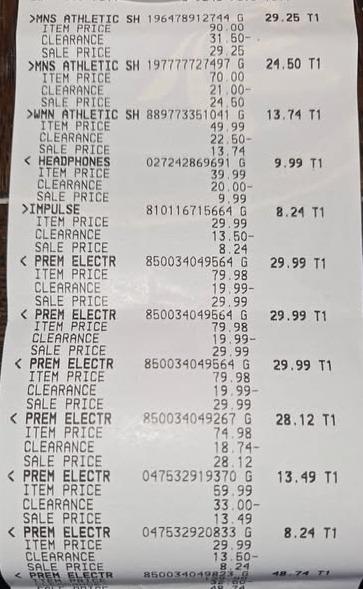
>MNS ATHLETIC SH 196478912744 G 29.25 T1
ITEM PRICE 90.00
CLEARANCE 31.50-
SALE PRICE 29.25
>MNS ATHLETIC SH 1977777727497 G 24.50 T1
ITEM PRICE 70.00
CLEARANCE 21.00-
SALE PRICE 24.50
>WMN ATHLETIC SH 889773351041 G 13.74 T1
ITEM PRICE 49.99
CLEARANCE 22.50-
SALE PRICE 13.74
< HEADPHONES 027242869691 G 9.99 T1
ITEM PRICE 39.99
CLEARANCE 20.00-
SALE PRICE 9.99
>IMPULSE 810116715664 G 8.24 T1
ITEM PRICE 29.99
CLEARANCE 13.50-
SALE PRICE 8.24
< PREM ELECTR 850034049564 G 29.99 T1
ITEM PRICE 79.98
CLEARANCE 19.99-
SALE PRICE 29.99
< PREM ELECTR 850034049564 G 29.99 T1
ITEM PRICE 79.98
CLEARANCE 19.99-
SALE PRICE 29.99
< PREM ELECTR 850034049564 G 29.99 T1
ITEM PRICE 79.98
CLEARANCE 19.99-
SALE PRICE 29.99
< PREM ELECTR 850034049267 G 28.12 T1
ITEM PRICE 74.98
CLEARANCE 18.74-
SALE PRICE 28.12
< PREM ELECTR 047532919370 G 13.49 T1
ITEM PRICE 59.99
CLEARANCE 33.00-
SALE PRICE 13.49
< PREM ELECTR 047532920833 G 8.24 T1
ITEM PRICE 29.99
CLEARANCE 13.50-
SALE PRICE 8.24
< PREM ELECTR 850034049823 G 48.74 T1